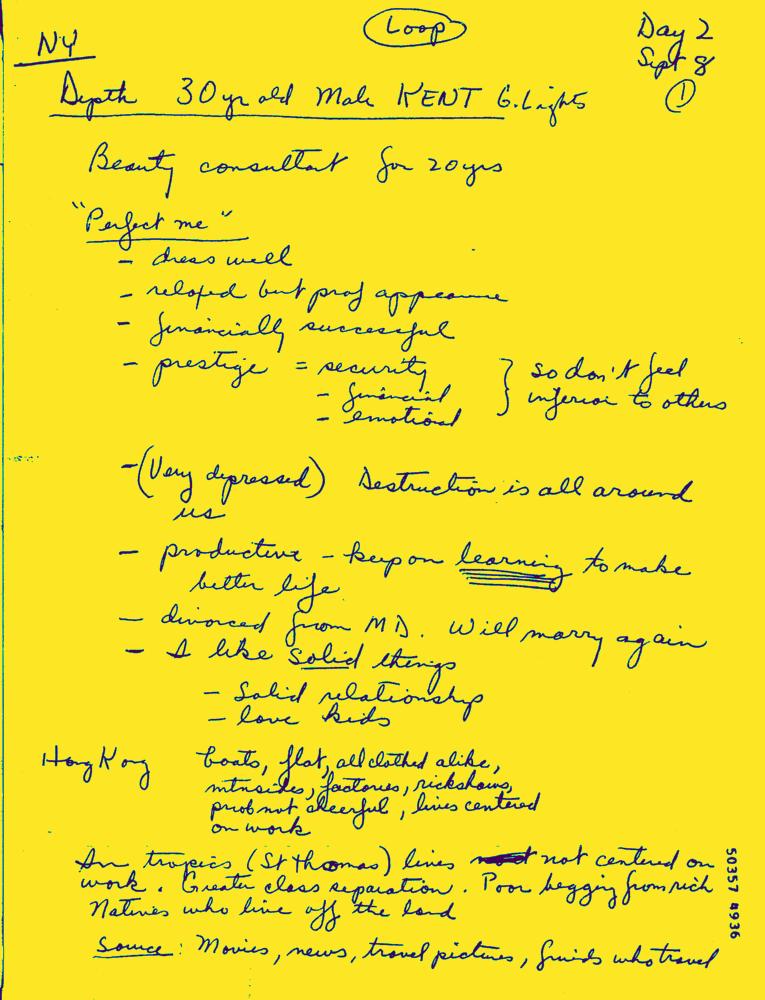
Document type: Hand-Written